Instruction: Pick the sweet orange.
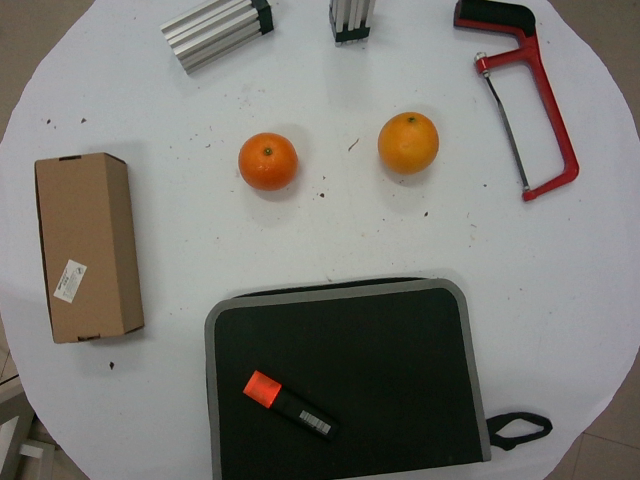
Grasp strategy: vertical